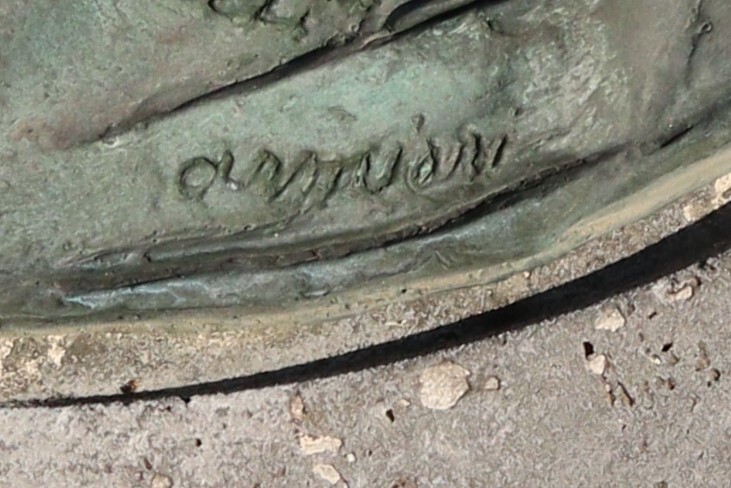
Signature of: arrigo armieri